Question: What are the imaging findings?
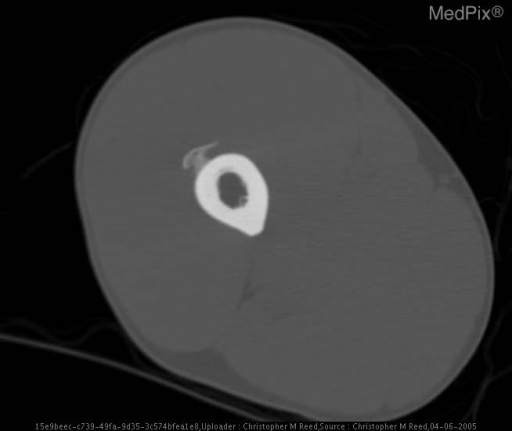
Answer: The imaging shows Irregular soft tissue calcification is seen adjacent to the lateral aspect of the mid right femur, underlying site of known prior trauma and now-palpable soft tissue mass. Cortical contiguity is uncertain. Additionally, there is curvilinear extension of the posteromedial mid right femoral cortex consistent with a chronic tug lesion of the thigh adductors. Cortically based calcification extends toward adjacent myositis ossificans, without medullary contiguity. There is no cortical destruction..